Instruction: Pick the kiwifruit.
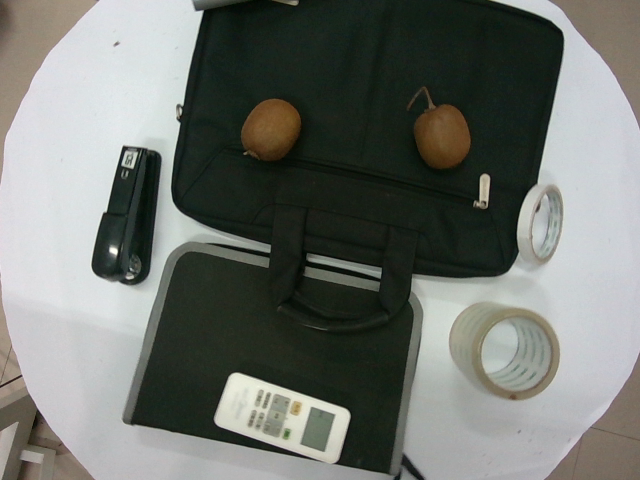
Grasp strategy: vertical